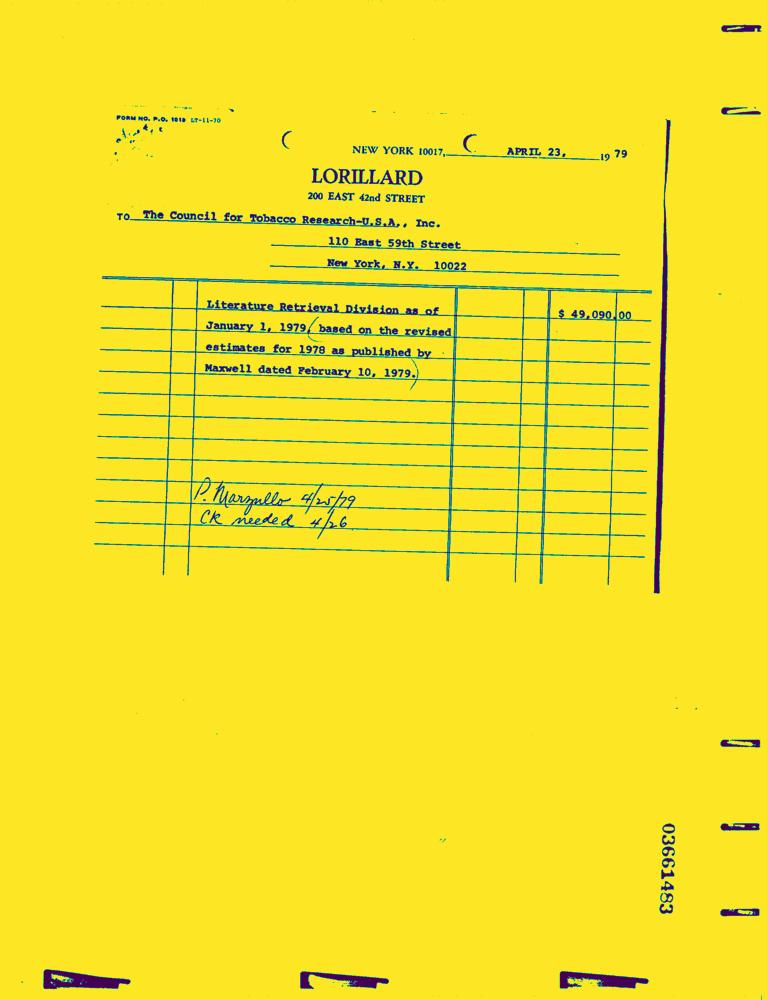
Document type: Invoice-Doc